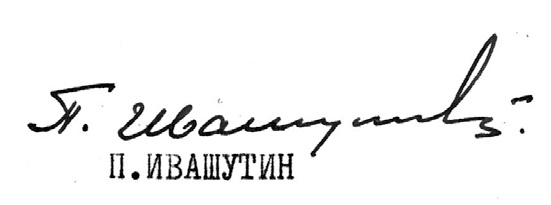
Signature of: pyotr ivashutin